Question: Which state is mentioned in the document?
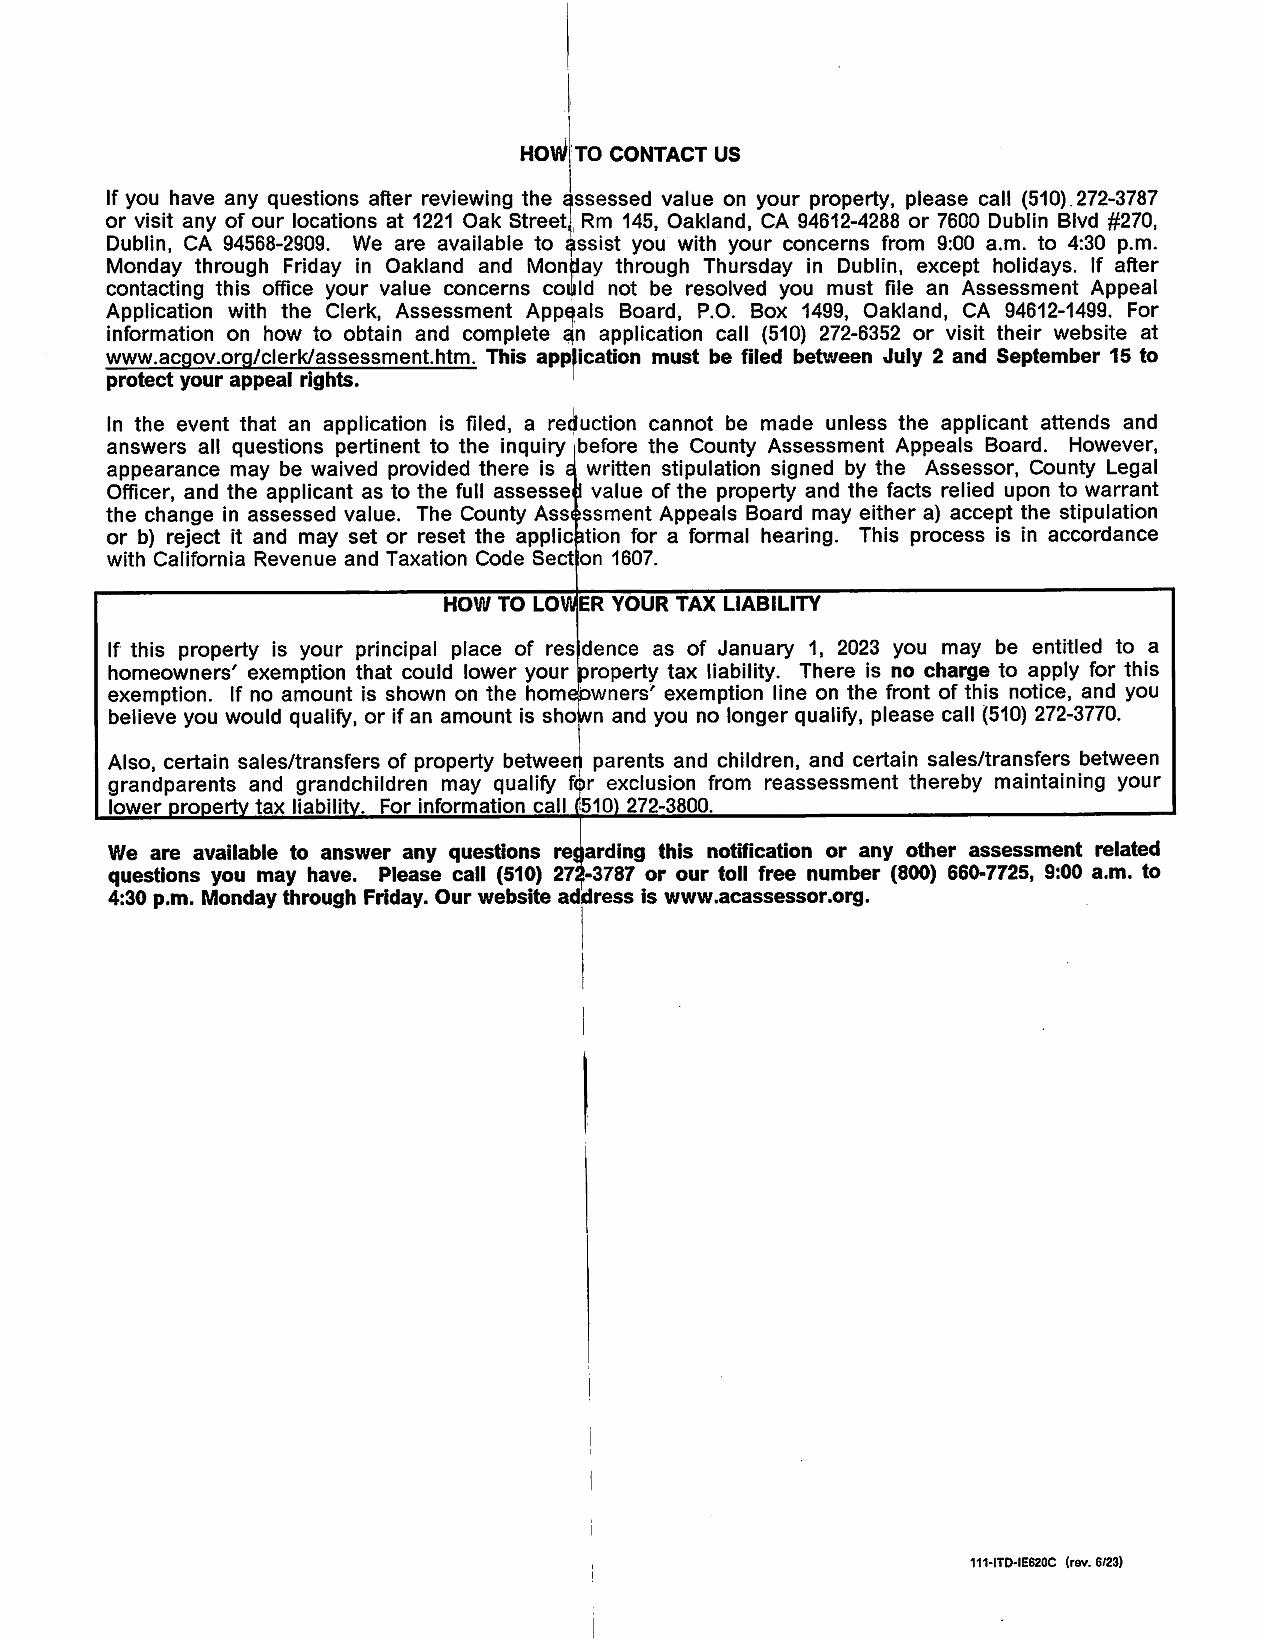
Answer: "CA"